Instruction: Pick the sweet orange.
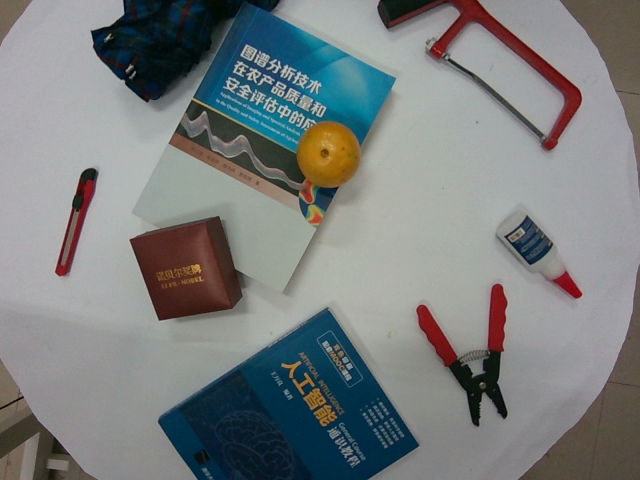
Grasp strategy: vertical